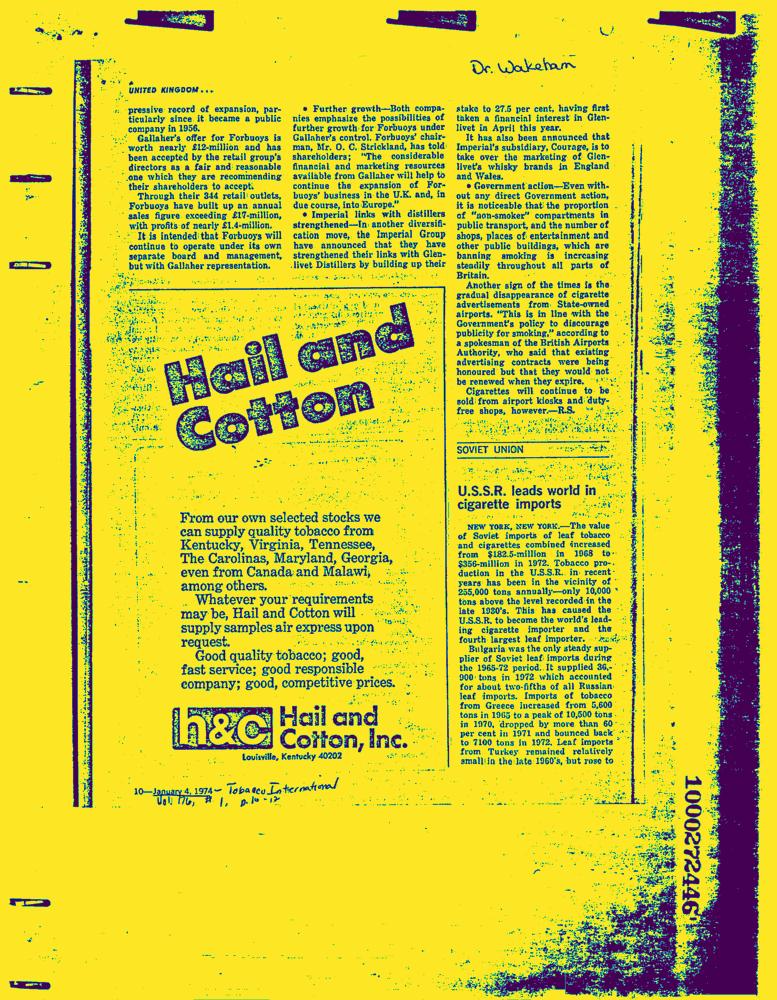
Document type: News-Article